Question: What are the imaging findings?
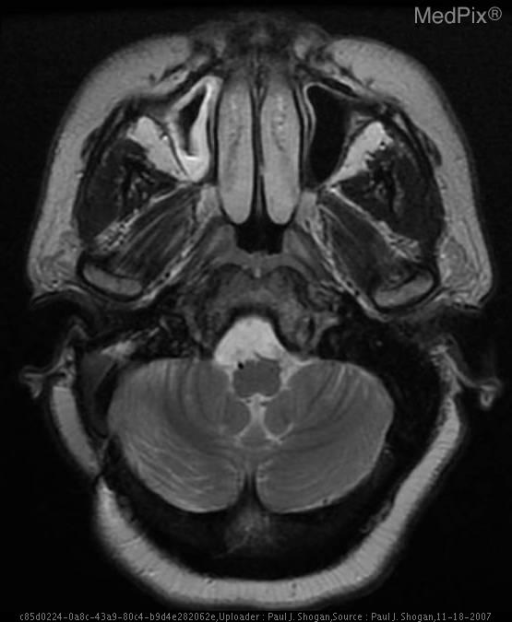
Answer: The imaging shows Noncontrast CT:  The patient is status post right suboccipital craniotomy.  There is a subtle area of hypoattenuation off-midline to the right, anterior and lateral to the pons.

Contrast enhanced CT demonstrates a subtle area of nonenhancing hypoattenuation off-midline to the right, anterior and lateral to the medulla.

MRI:

Sagittal T1-weighted FLAIR demonstrates expansion of the prepontine cistern, and enlargement of the CSF space anterior to the proximal cervical spinal cord and medulla, with displacement of the medulla posteriorly.  This space contains an extra-axial mass, demonstrating heterogeneous signal intensity.

Coronal T2-weighted FLAIR demonstrates heterogeneous signal intensity in the prepontine cistern.

Axial T1 weighted images demonstrates the prepontine cistern extra-axial mass that is near CSF signal intensity with enlargement of the pre-medullary cistern.

Axial T2 weighted images demonstrates the lamellated mass, which is heterogenous in signal intensity posterior to the hypophsial fossa and anterior to the basilar artery.

Axial T1-weighted image with gadolinium demonstrates no significant enhancement of the extra-axial mass.

Axial Diffusion Weighted image demonstrate restricted diffusion.

Sagittal 3D FIESTA demonstrates low signal in the prepontine cistern, and enlargement of the CSF space anterior to the proximal cervical spinal cord and medulla.

Axial 3D FIESTA image demonstrates low signal intensity in the prepontine cistern, medial to cranial nerve V, and adjacent to the right cranial nerve VII and VIII complex. Axial T2-weighted image demonstrates the mass as near CSF signal intensity, anterior to the medulla with minimal mass effect..